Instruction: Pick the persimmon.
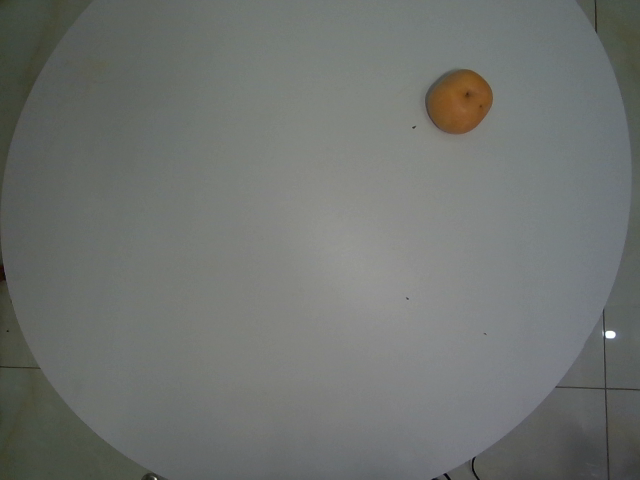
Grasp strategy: vertical